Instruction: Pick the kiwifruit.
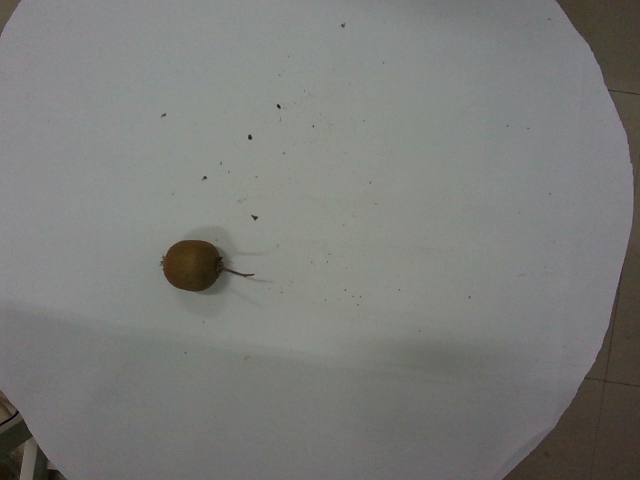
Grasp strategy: vertical